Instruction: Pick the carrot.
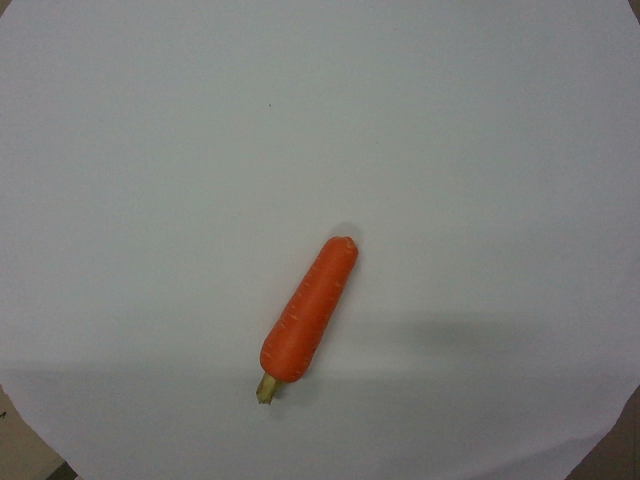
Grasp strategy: vertical